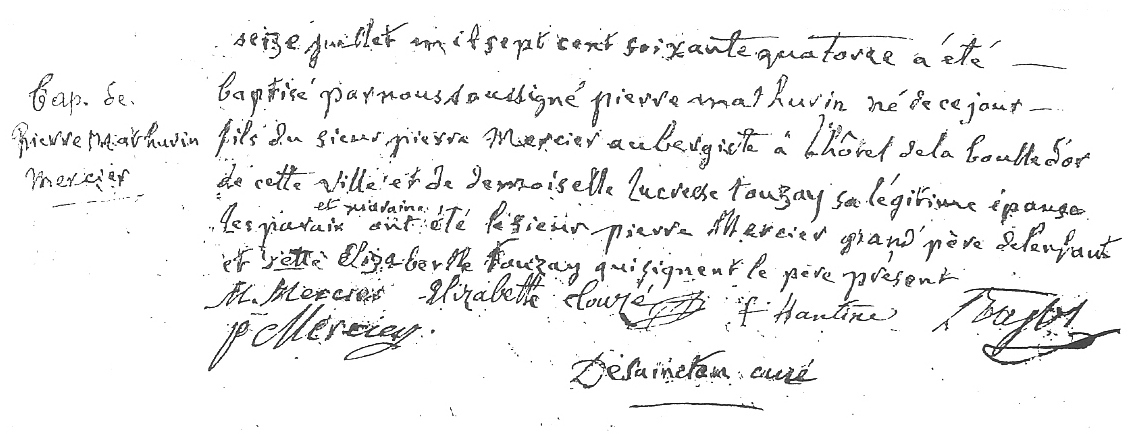
Signature of: pierre mathurin mercier la vendée